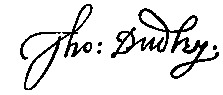
Signature of: thomas dudley